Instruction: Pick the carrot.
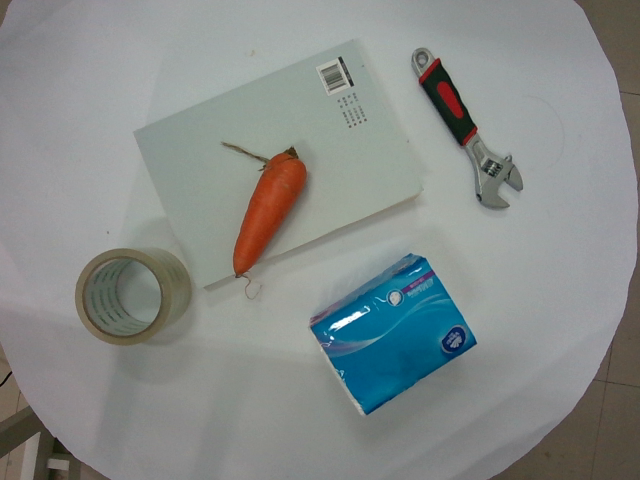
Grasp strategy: vertical